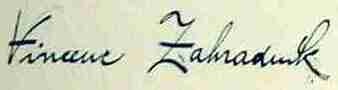
Signature of: vincenc zahradník